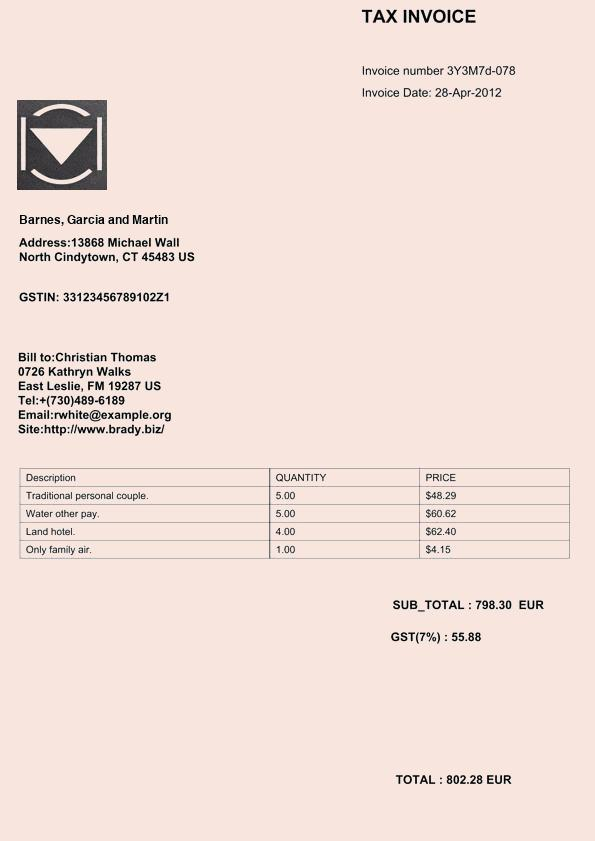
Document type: Invoice